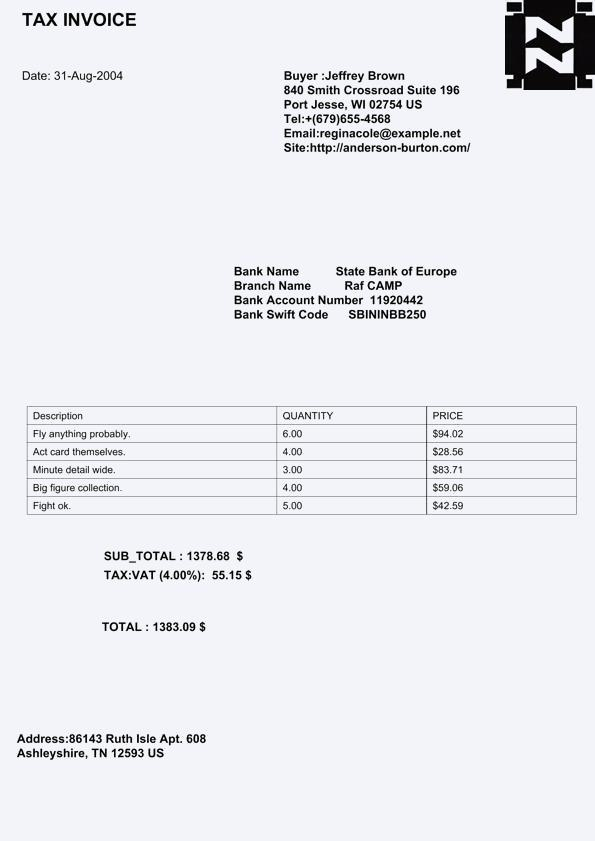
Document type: Invoice